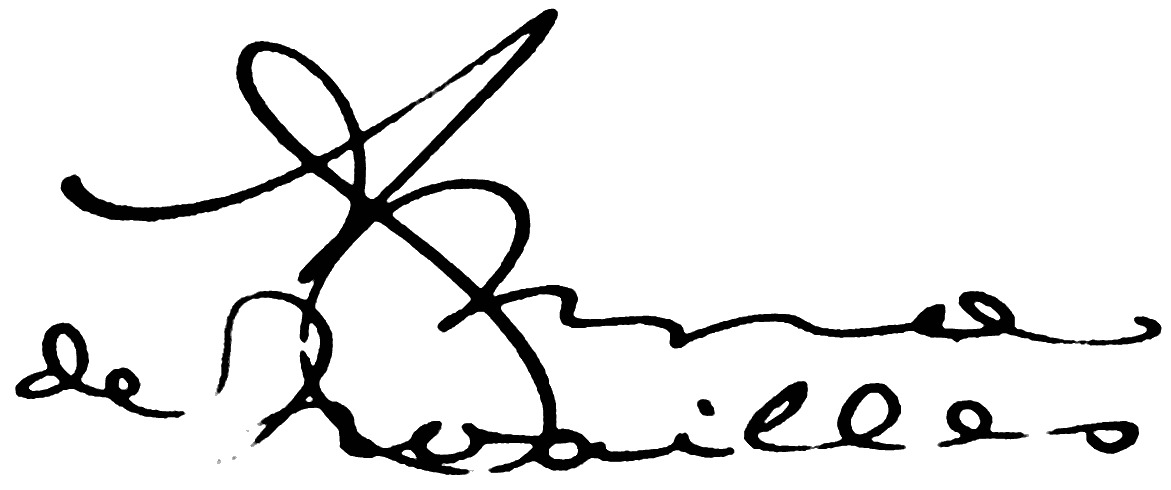
Signature of: anna de noailles